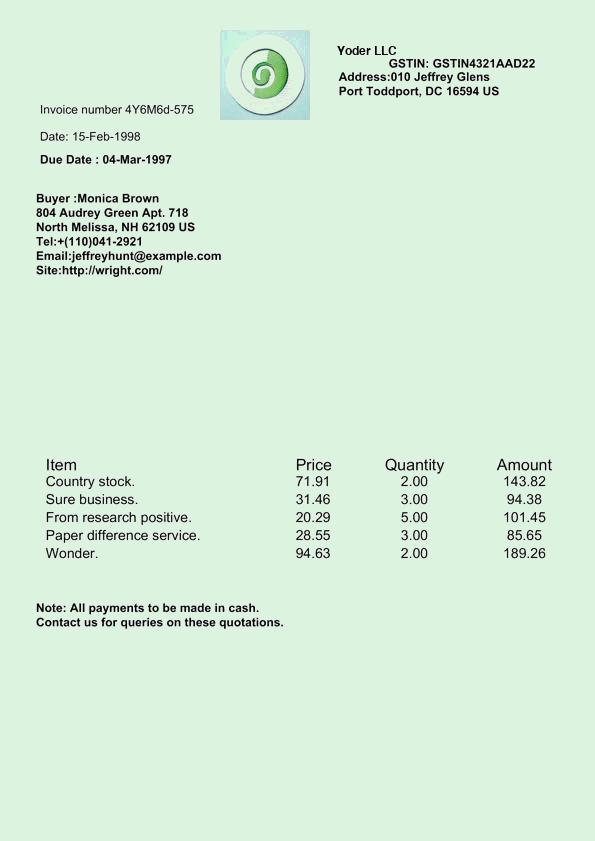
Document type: Invoice